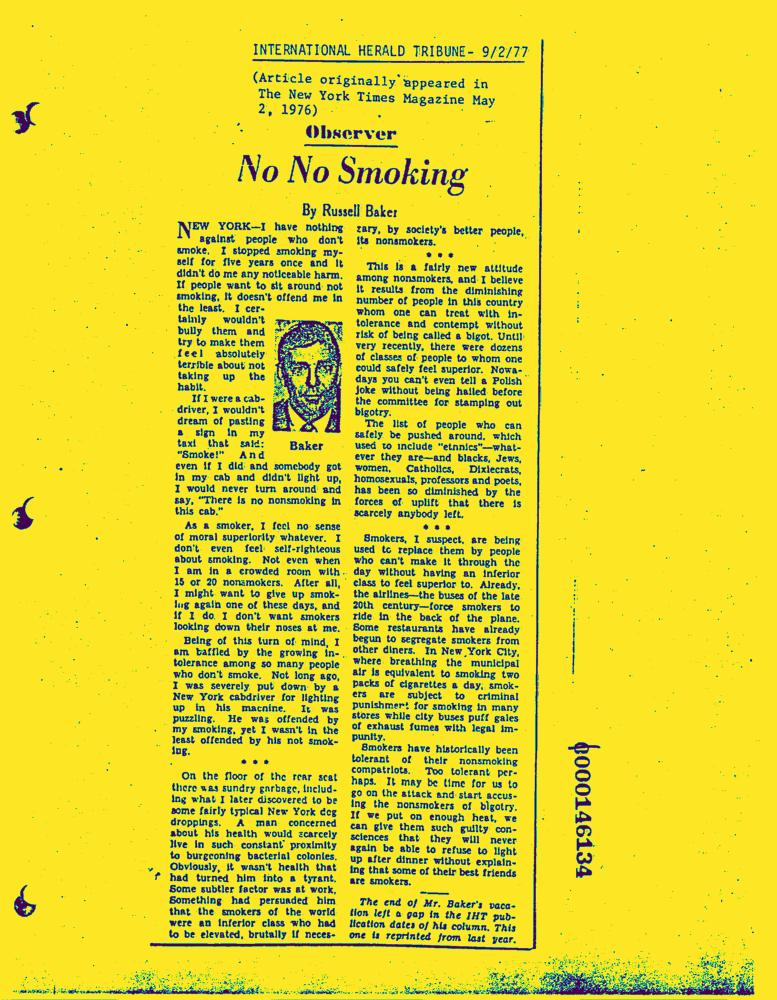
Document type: News-Article